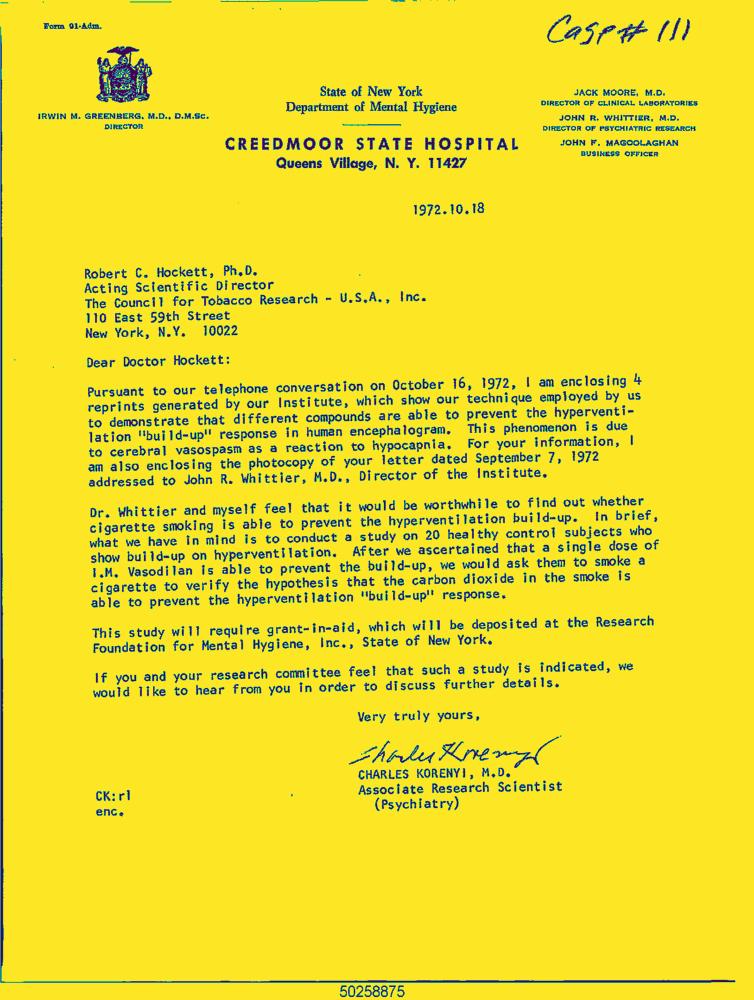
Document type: Letter-Doc